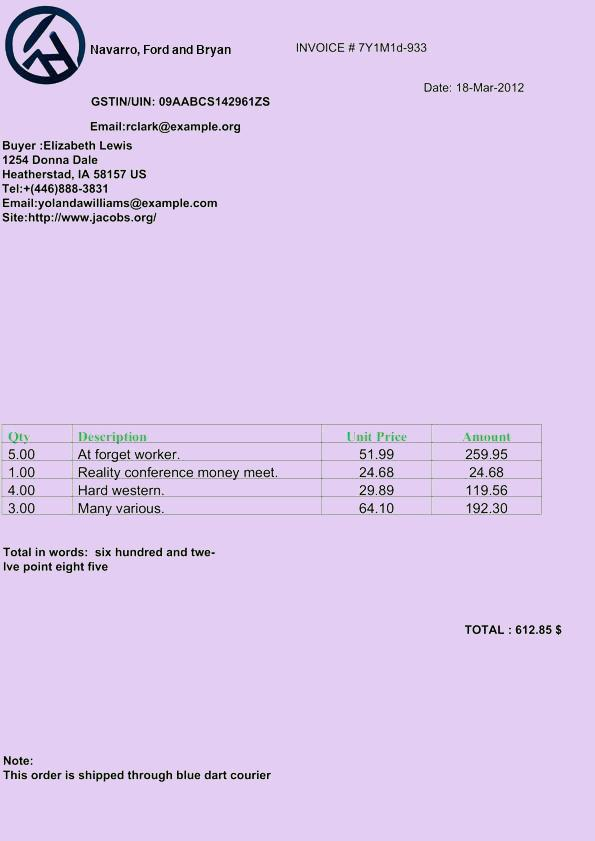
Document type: Invoice